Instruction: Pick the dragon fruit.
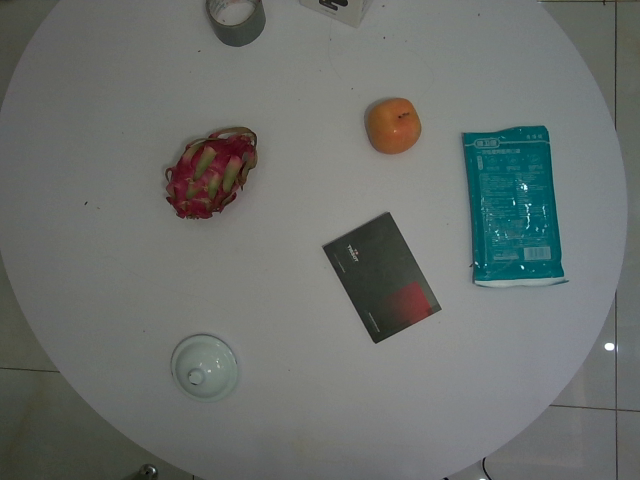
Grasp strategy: vertical